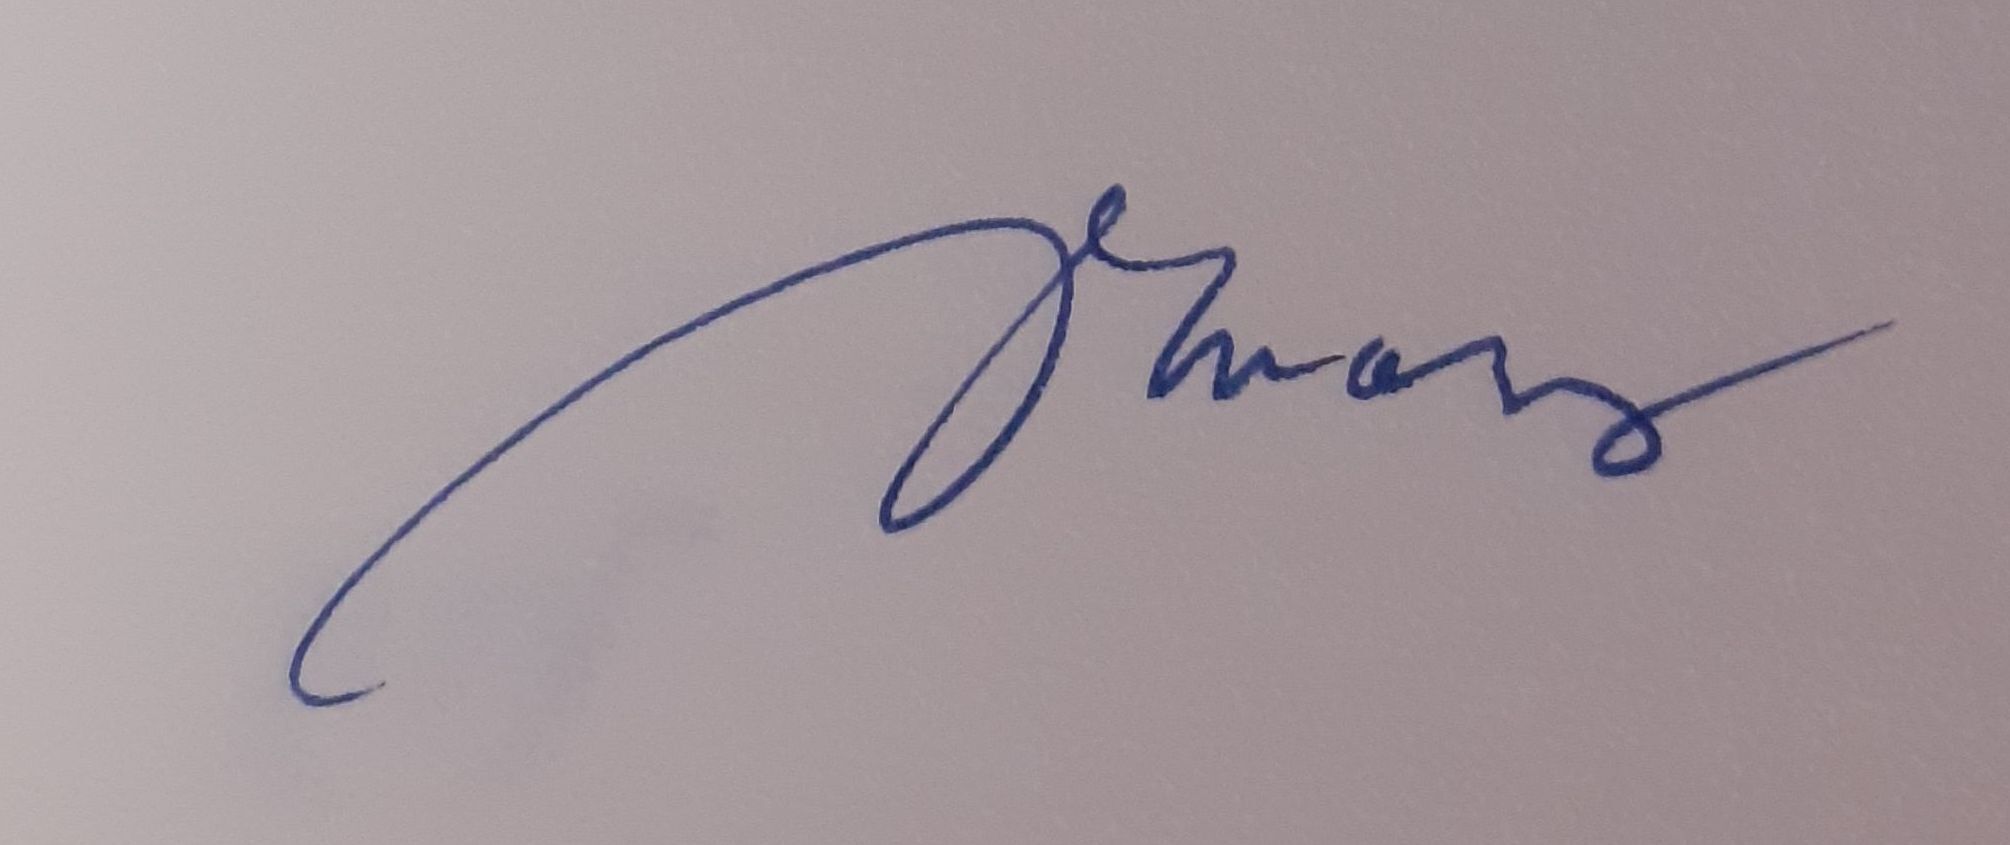
Signature of: annie ernaux